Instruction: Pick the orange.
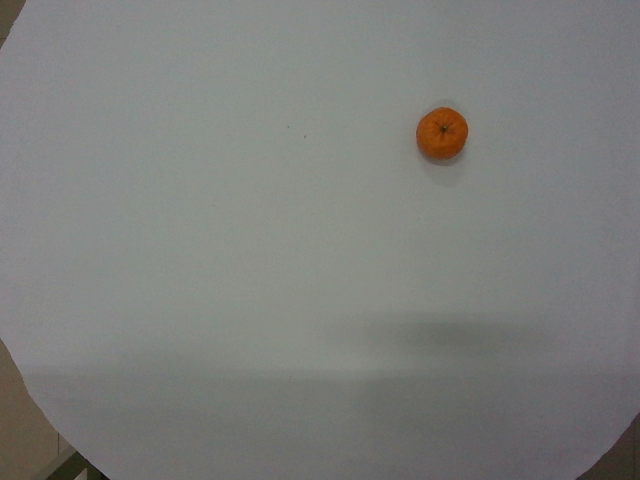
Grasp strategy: vertical